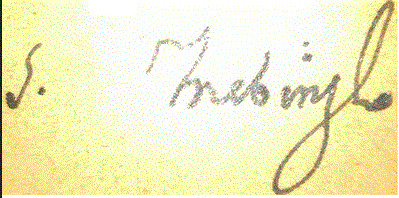
Signature of: stanisław trzebiński